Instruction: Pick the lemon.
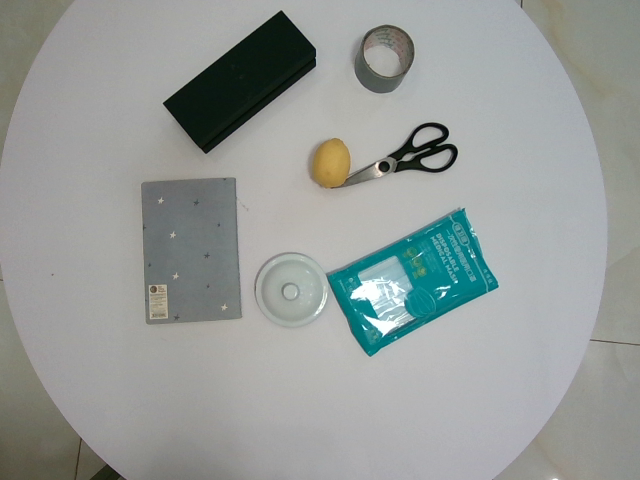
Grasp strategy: vertical